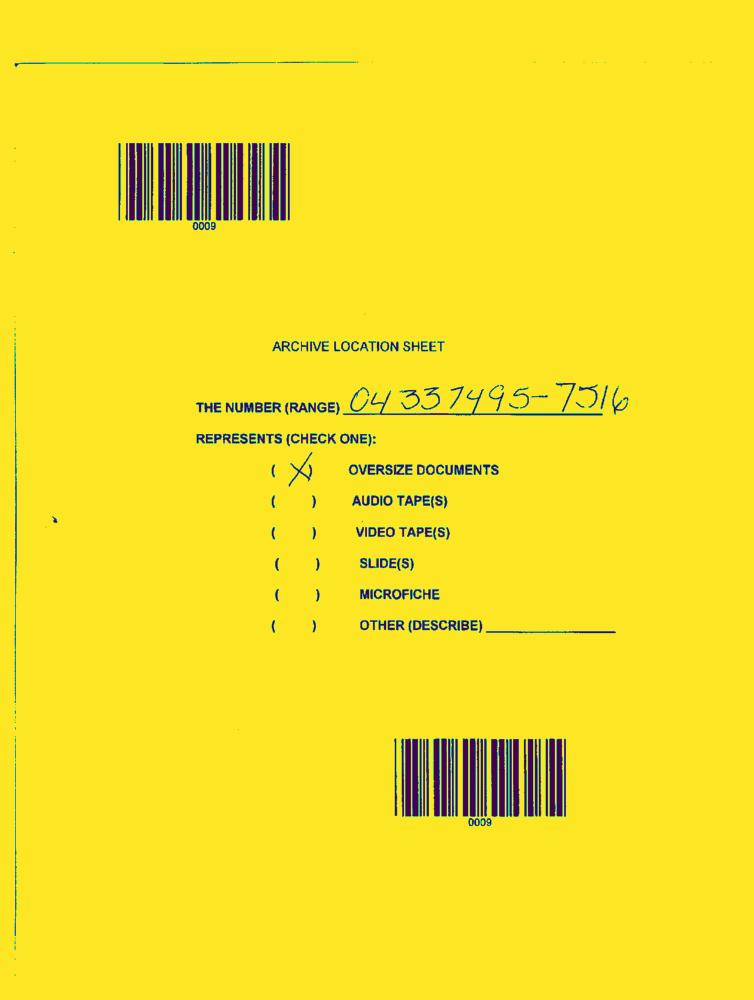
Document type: AD